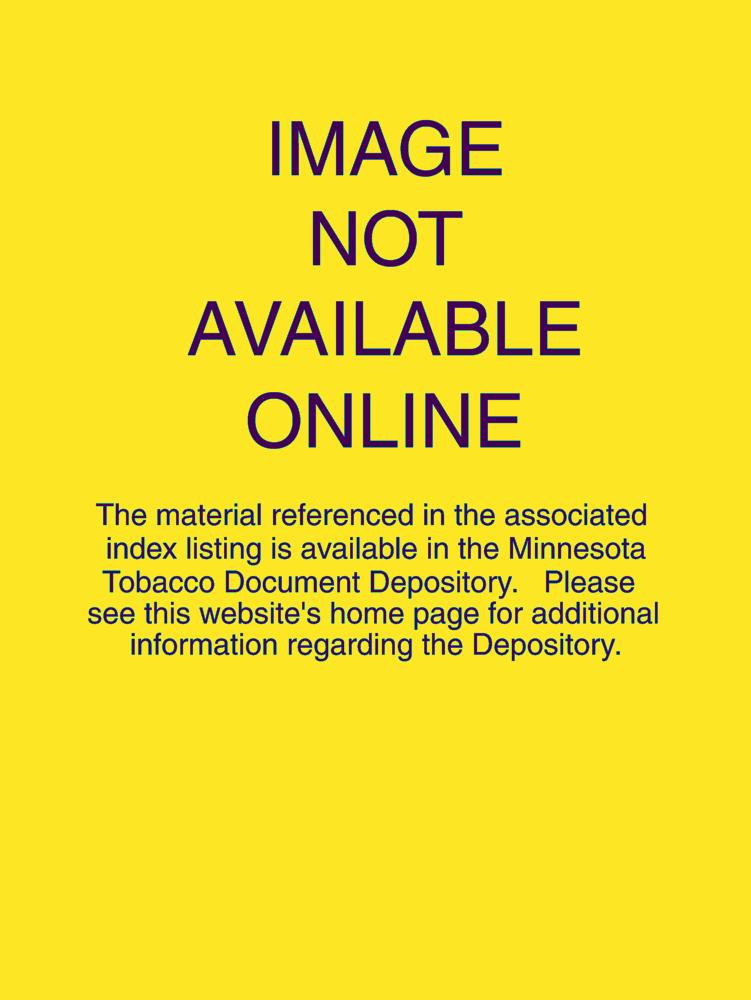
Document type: AD